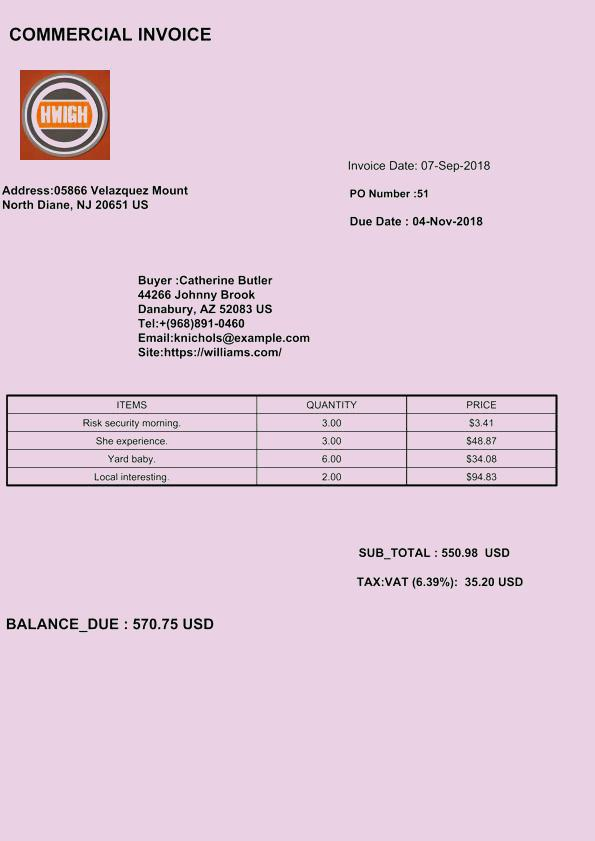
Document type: Invoice